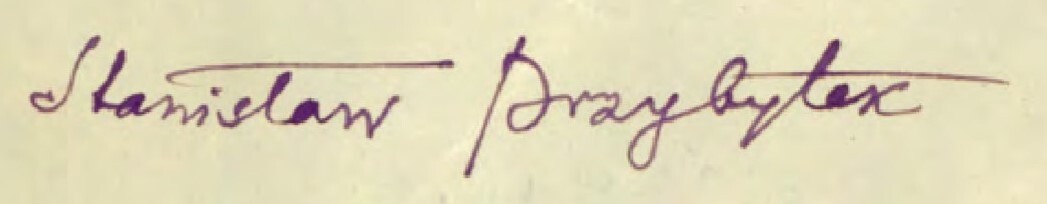
Signature of: stanisław przybytek